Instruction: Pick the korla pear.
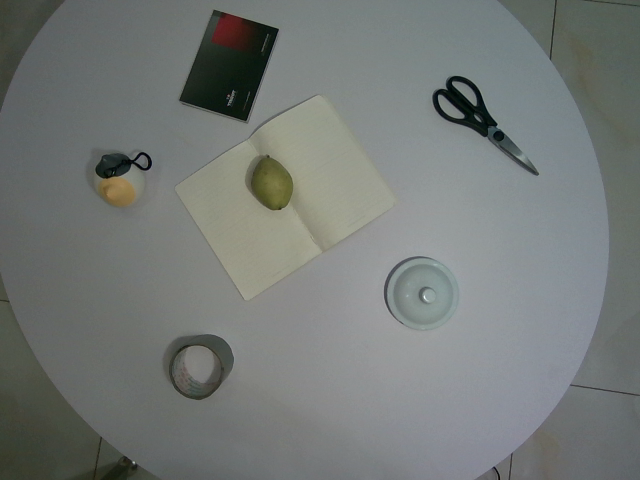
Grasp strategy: vertical